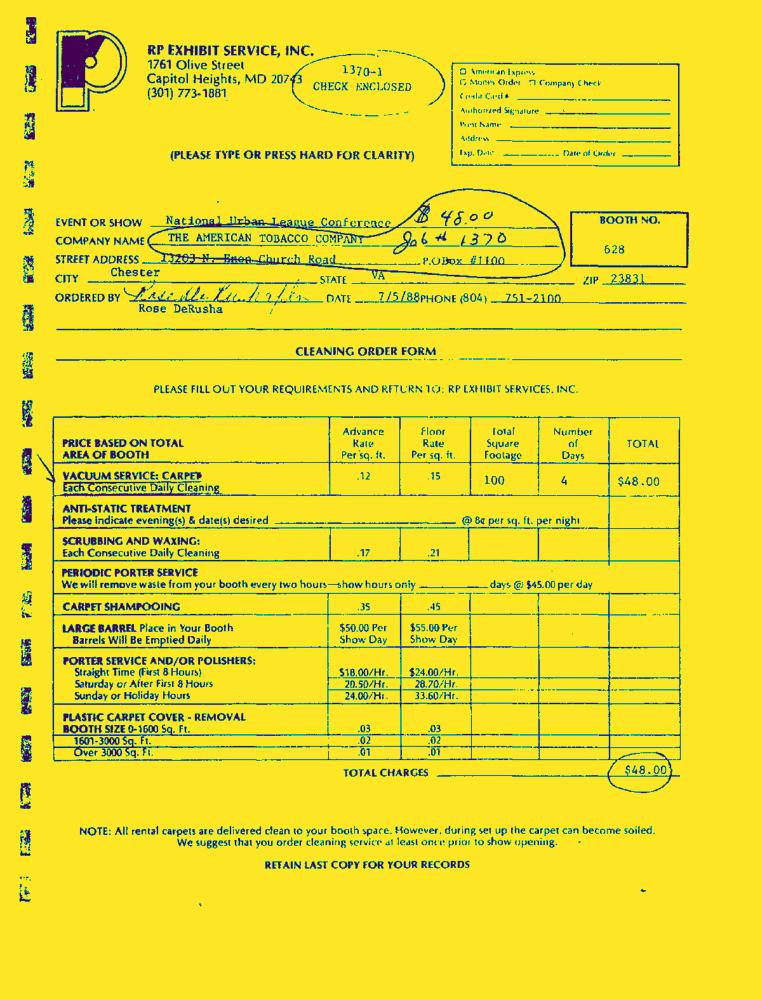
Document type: Invoice-Doc